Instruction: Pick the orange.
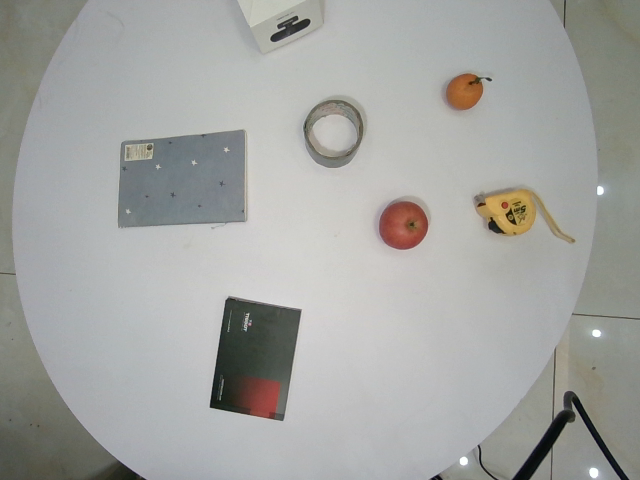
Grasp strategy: vertical